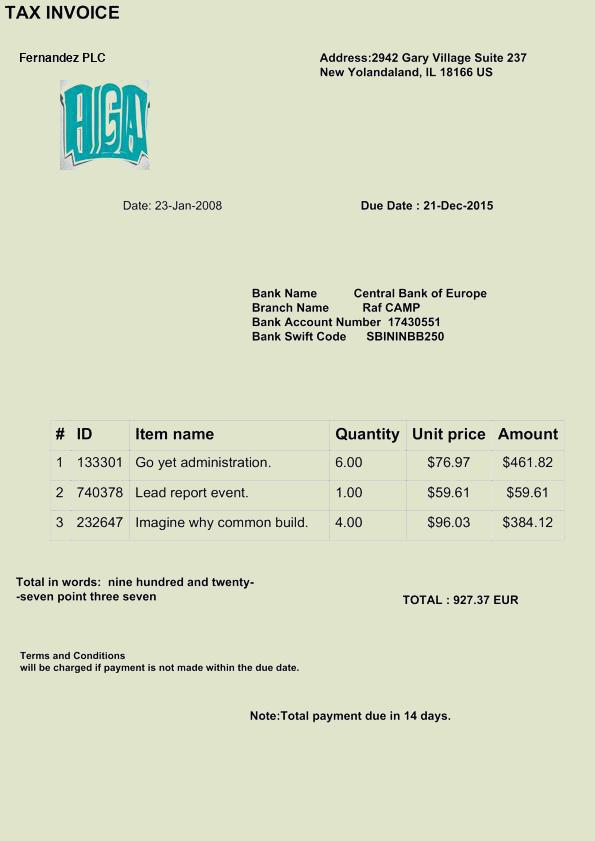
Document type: Invoice